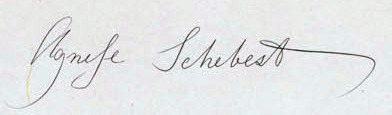
Signature of: agnese schebest